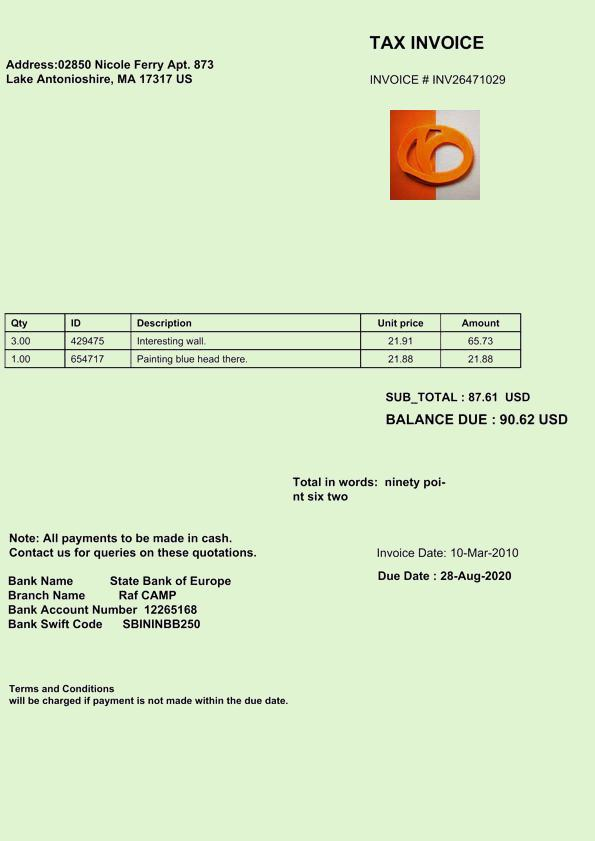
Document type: Invoice